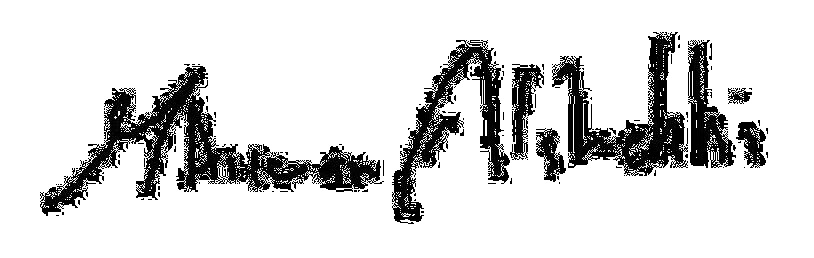
Signature of: marwan al shehhi